Question: What jurisdiction, city, or county is the document associated with?
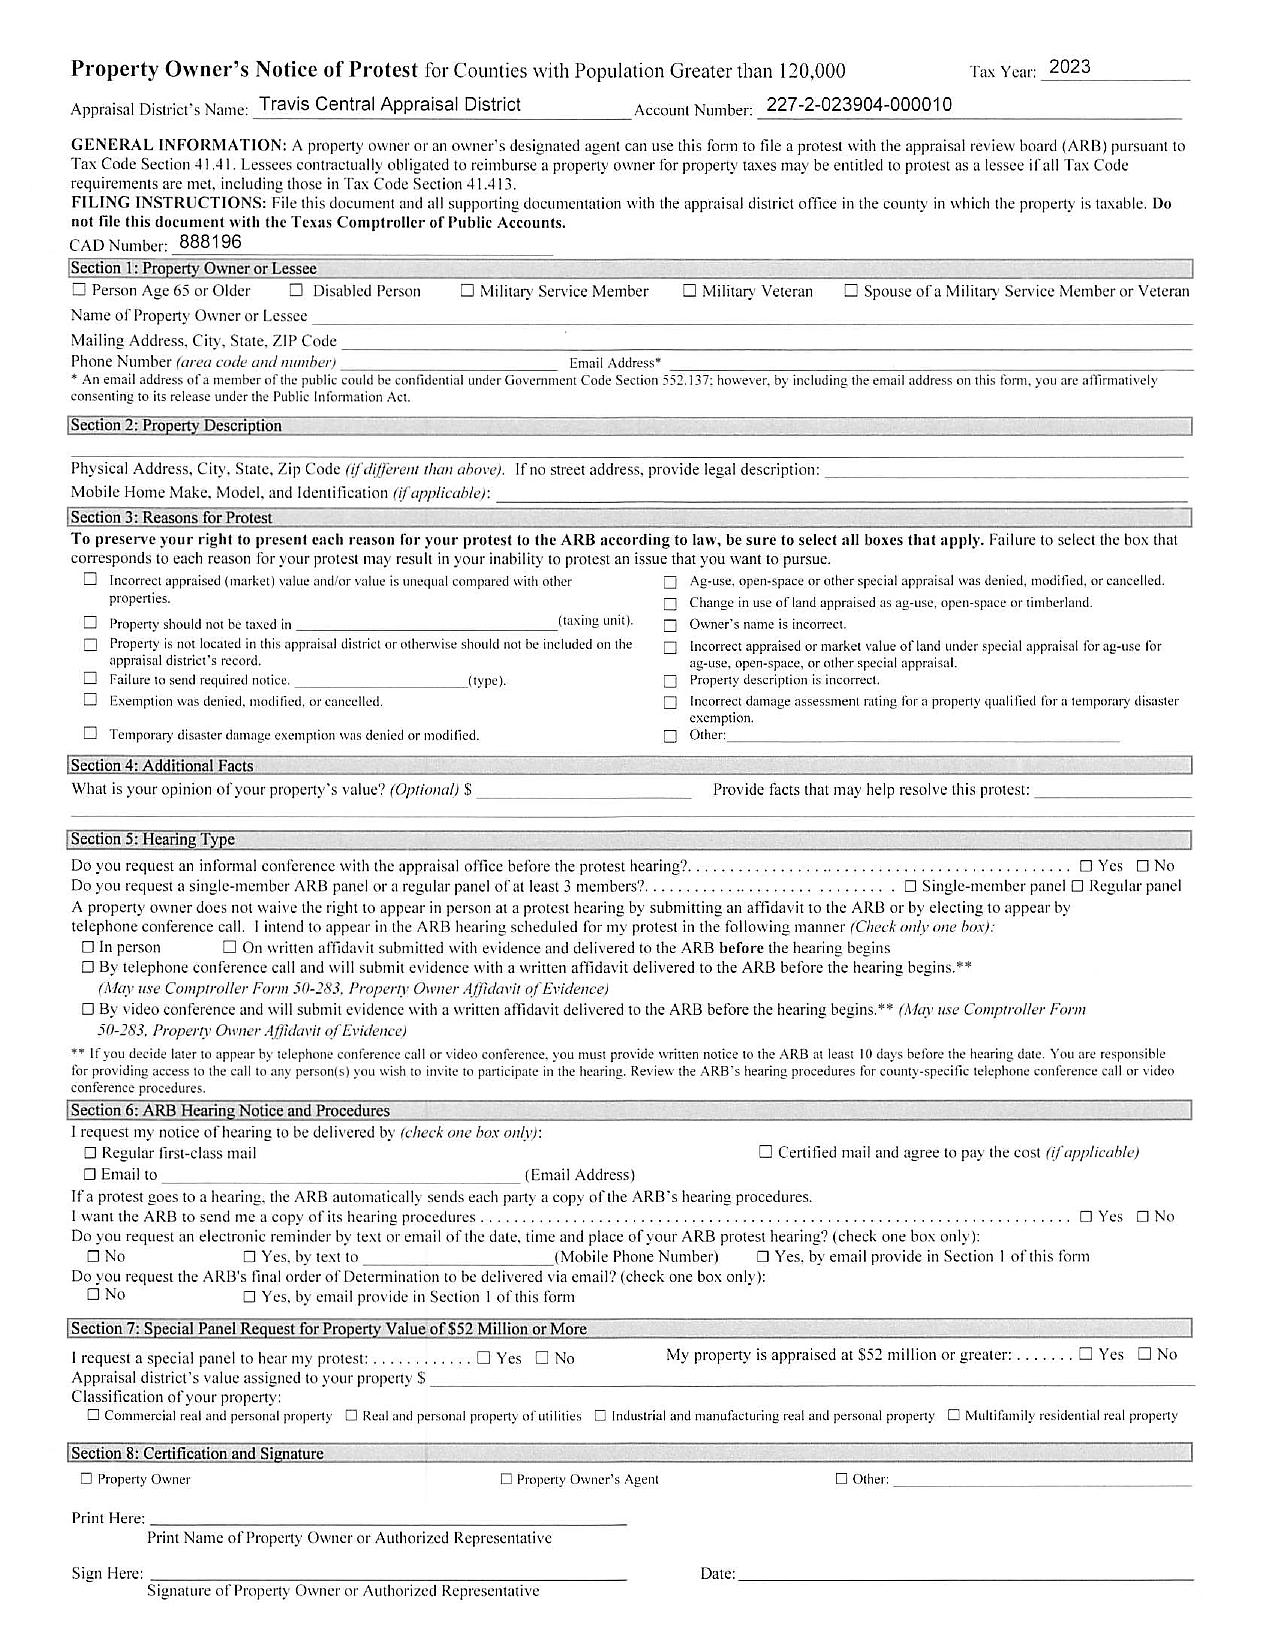
Answer: "Counties with Population Greater than 120,000"